Question: In what way does the history help explain the case?
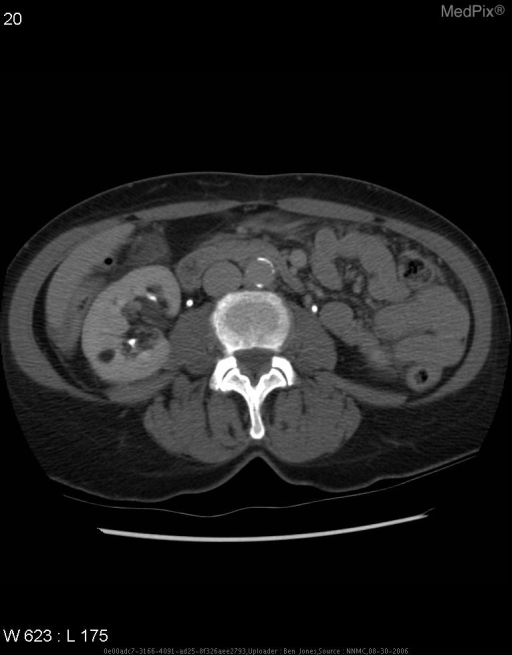
Answer: The patient's history of 68-year-old female with a 30-pack-year smoking history, presents with cough and nose bleed.  CXR reveals a nodular density, which further evaluated with chest CT.  Chest CT has incidental finding of possible hepatic vascular malformation.  Abdominal ultrasound is recommended to evaluate liver findings.  During abdominal ultrasound, four echogenic masses are noted in the right kidney.  Further evaluation of renal masses with abdominal CT is then recommended. is key in understanding the case.